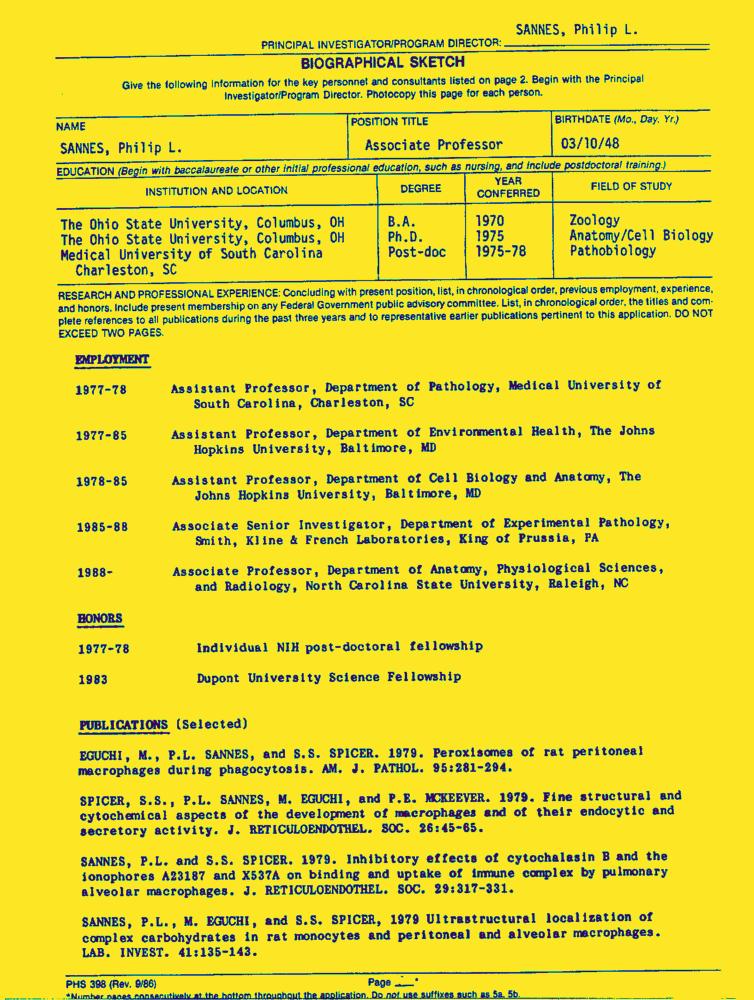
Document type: Resume-Doc